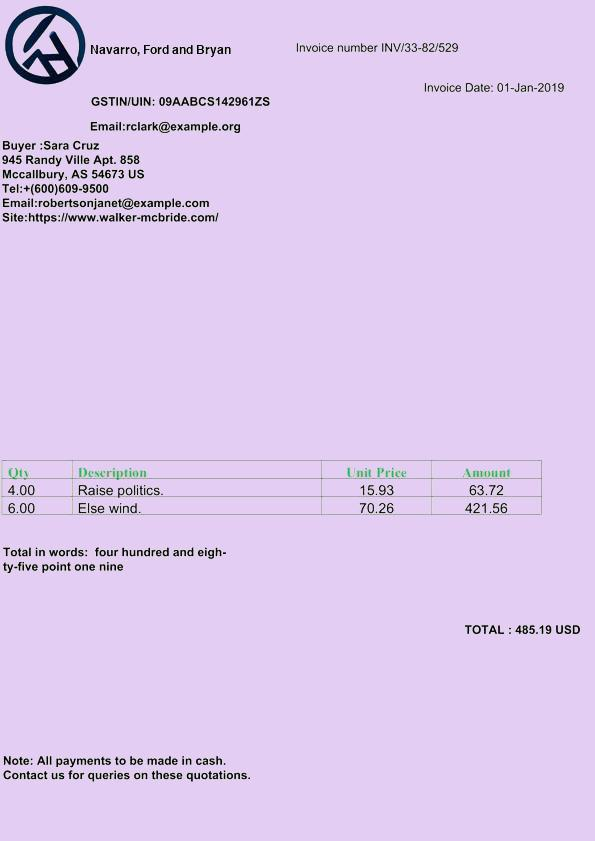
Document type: Invoice